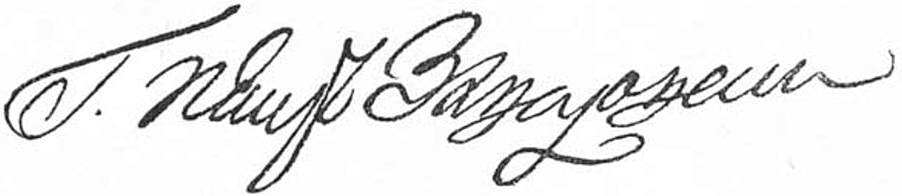
Signature of: pyotr zavadovsky